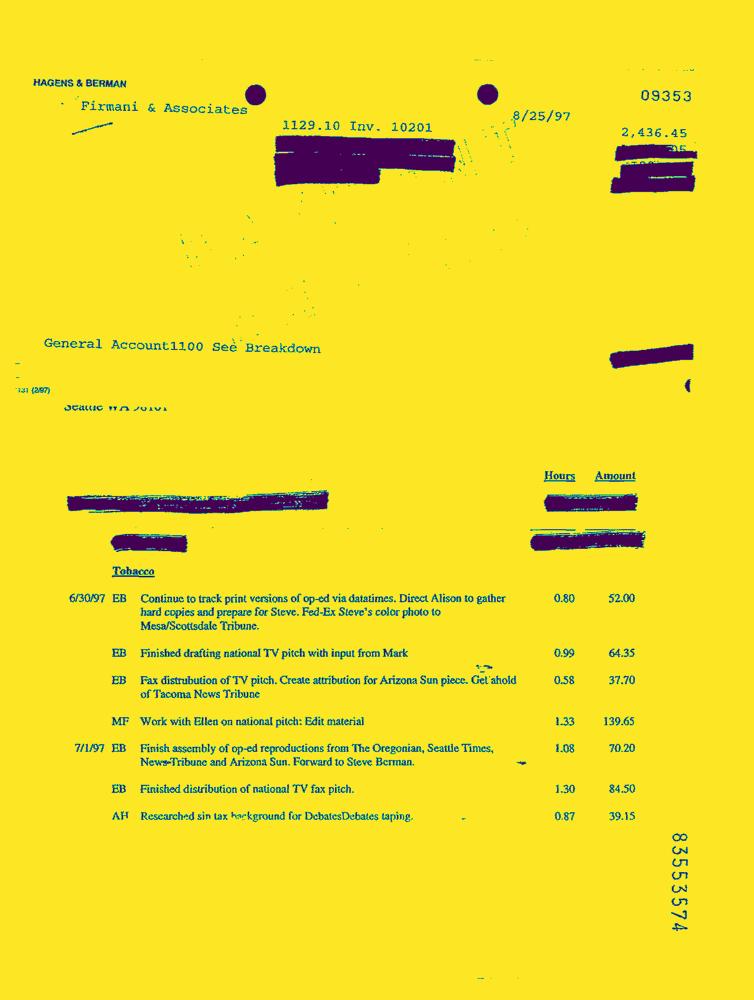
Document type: Invoice-Doc